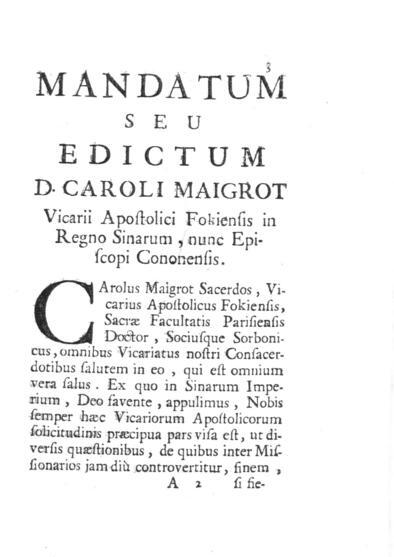
Signature of: charles maigrot